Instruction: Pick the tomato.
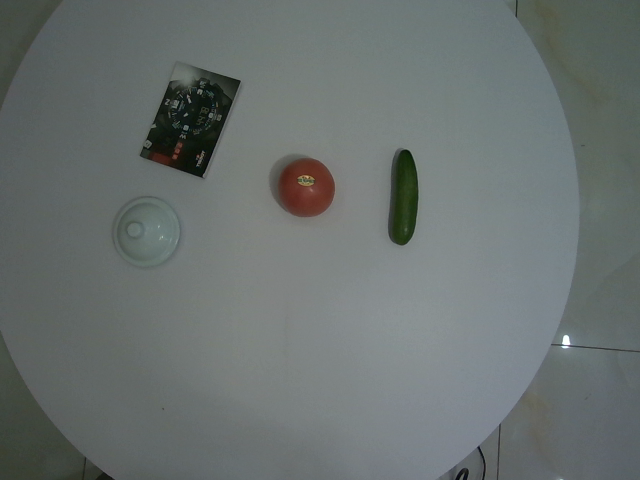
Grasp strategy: vertical